Question: What was observed in the imaging?
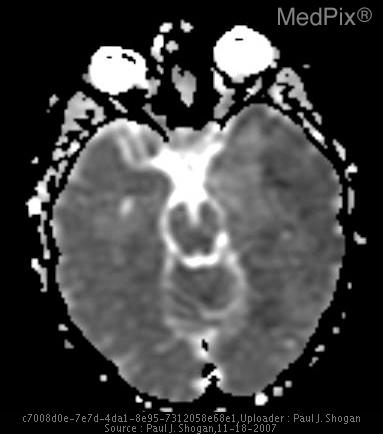
Answer: The imaging shows Non-contrast CT: Hypoattenuation in the left temporal and inferior frontal lobes.  Mild mass effect is also seen with effacement of the Sylvian cistern, and Ambient cistern.

Contrast enhanced CT:  Patchy peripheral enhancement in the bilateral temporal lobes, and insula.  There are also foci of circumscribed low density within the left insula, and evidence of subtle mass effect.

MRI:

DWI: T2 signal hyperintensity with restricted diffusion, in the left temporal lobe, and bilateral insula.

T2WI: Increased signal intensity and swelling of the gray matter of the left temporal lobe with mild mass effect, evidenced by effacement of the Ambient cistern at the left medial temporal lobe and midbrain.  Additionally, there is mild increased signal intensity of the right medial temporal lobe.  Also, there is increased signal intensity in the left greater than right insular gray matter.

Coronal T2-weighted FLAIR MR shows bilateral asymmetric involvement of the medial temporal lobes and insula.

T1WI:  Low signal intensity in the left greater than right insula secondary to surrounding edema, with no evidence of hyperintensity to suggest the presence of subacute blood products.

Post-gadolinium T1WI demonstrates patchy peripheral enhancement in the left temporal lobe, and left greater than right insula. Corresponding axial ADC values are reduced from normal brain parenchyma..